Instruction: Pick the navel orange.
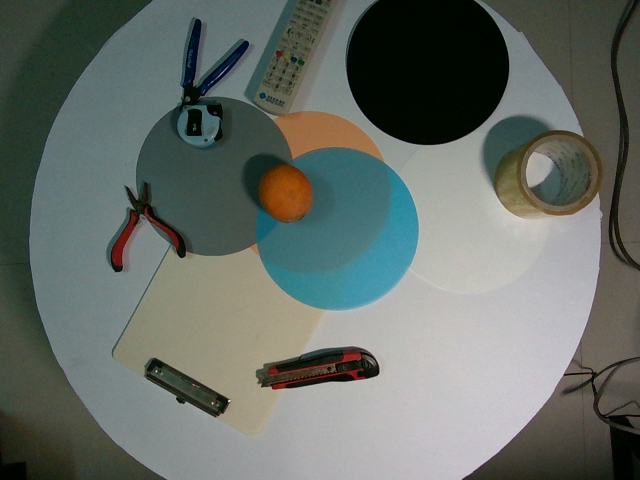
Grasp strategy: vertical